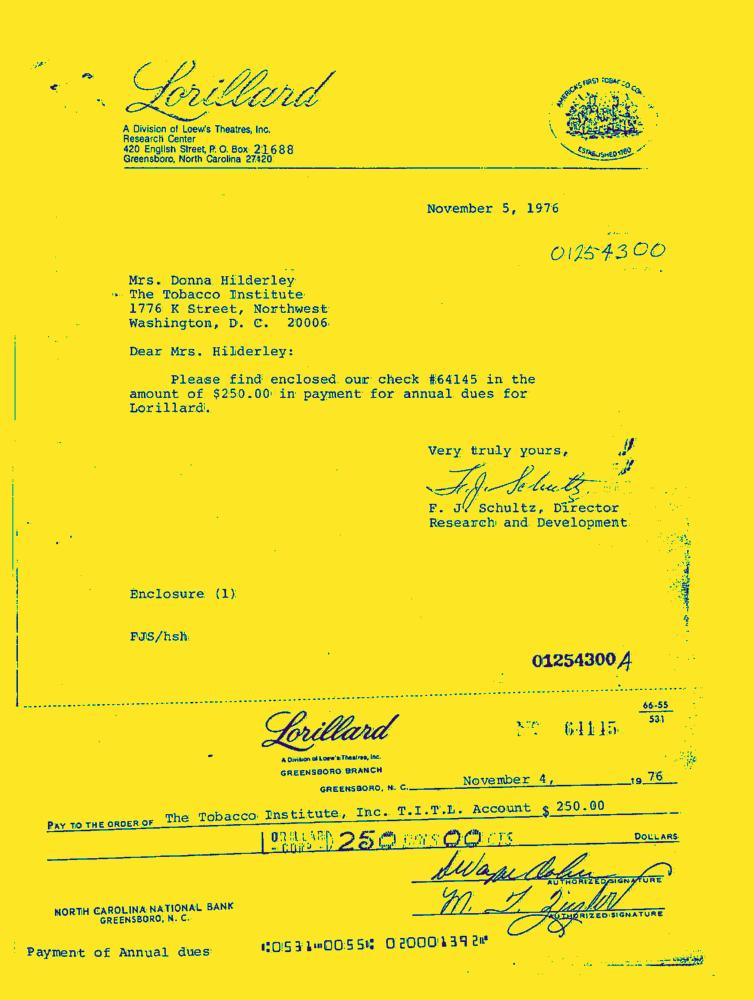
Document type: Invoice-Doc